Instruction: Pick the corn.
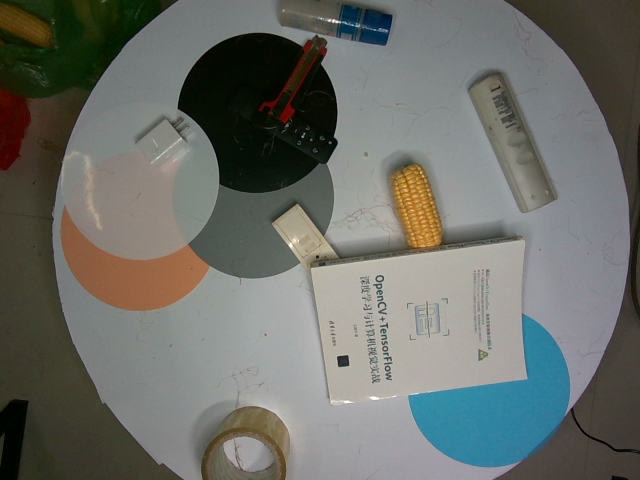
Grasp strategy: vertical